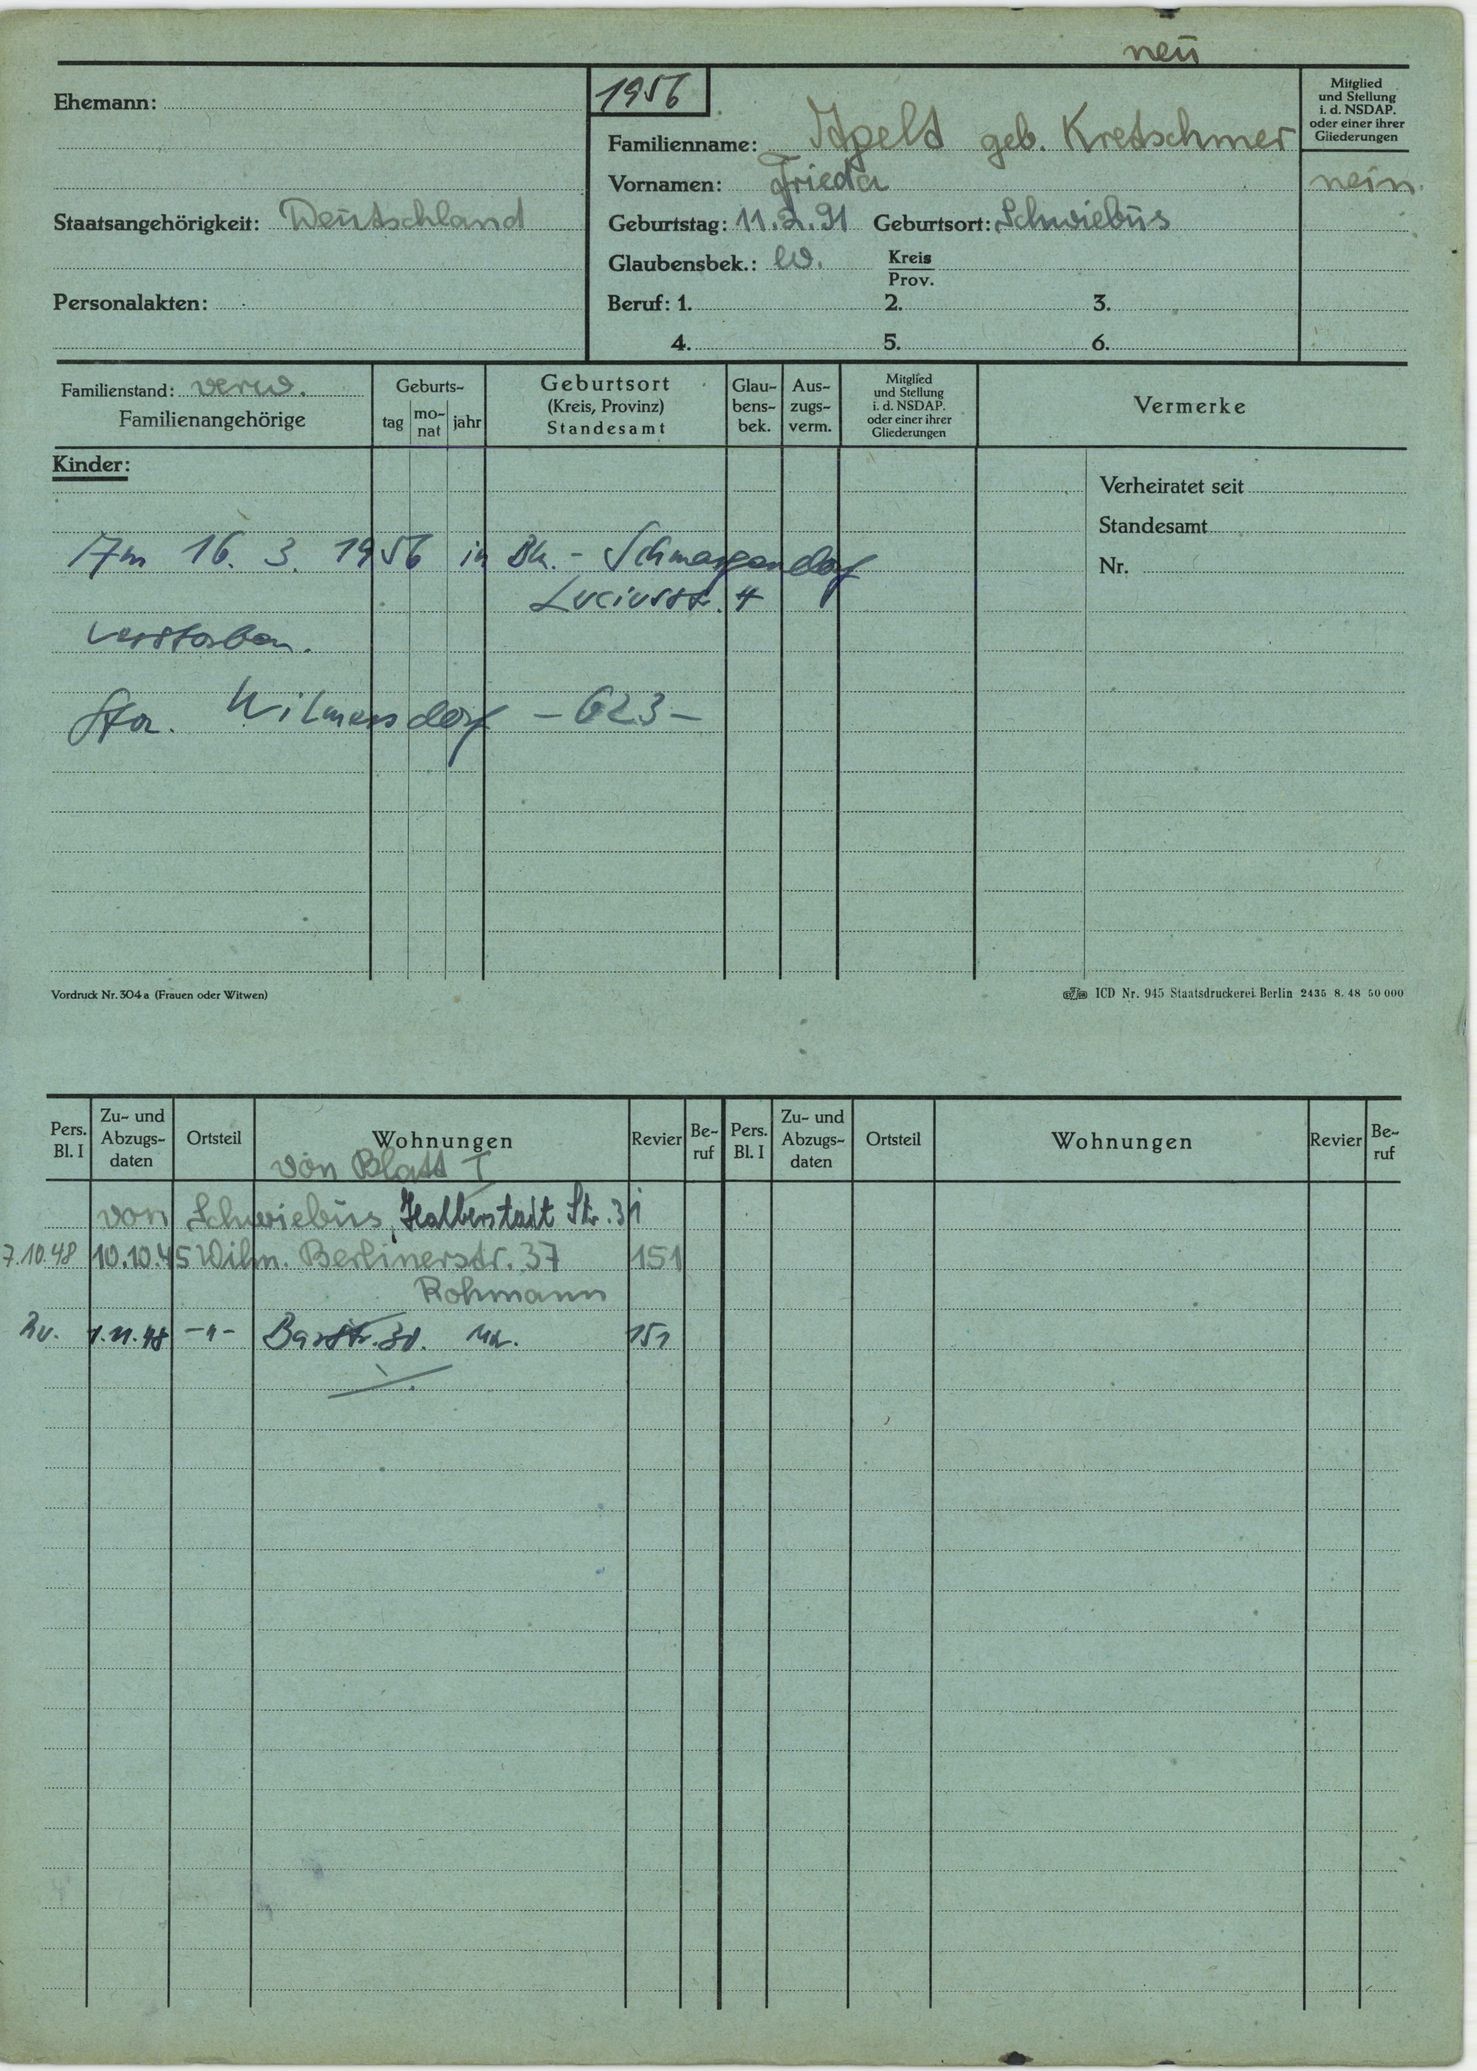
Apelt geb. Kretschmer